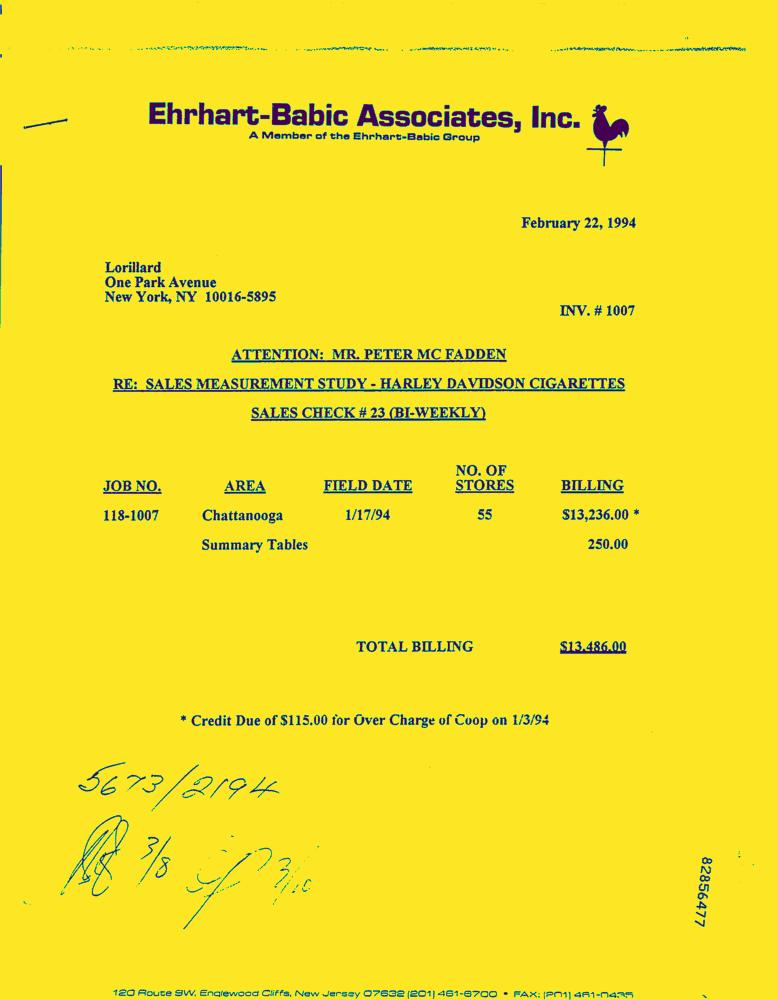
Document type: Invoice-Doc